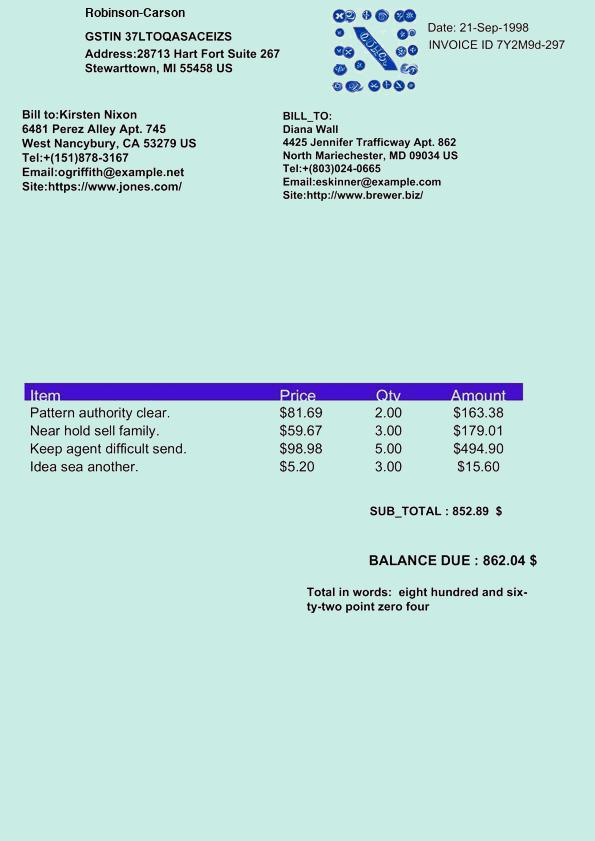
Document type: Invoice